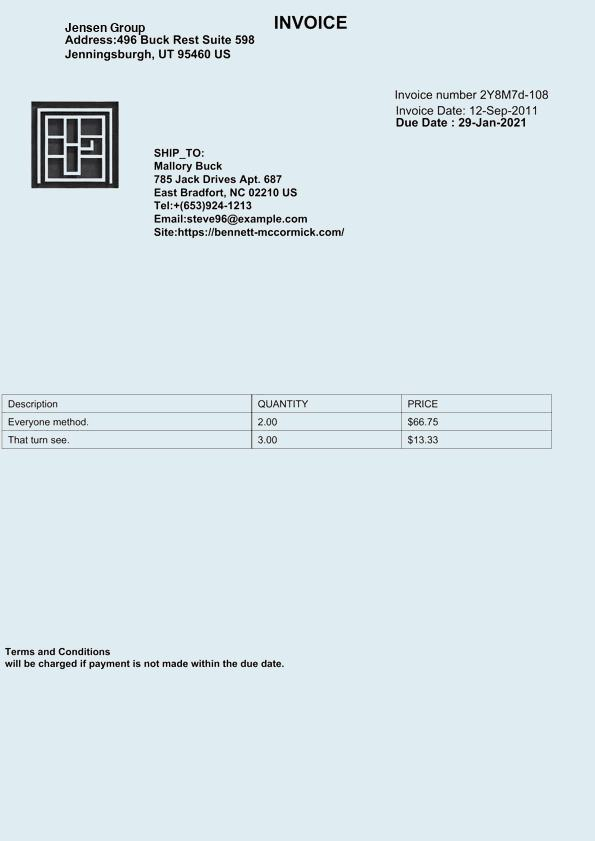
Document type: Invoice